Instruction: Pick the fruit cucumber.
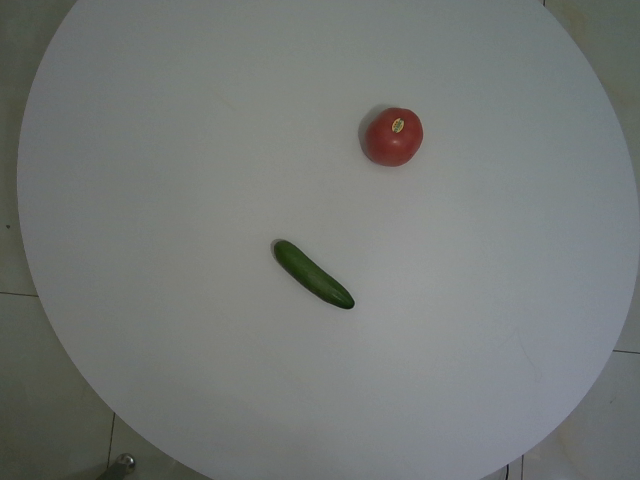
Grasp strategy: vertical